Question: In what way does the history help explain the case?
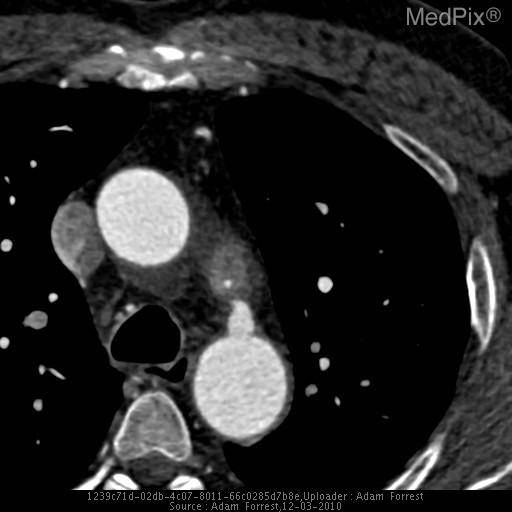
Answer: The patient's history of 56 y.o. man, a commercial airline pilot, presented with with acute onset of severe chest pain, radiating to the back.
PMH: HTN, HLP, Type B (descending aorta) thoracic aortic dissection
FamHx: noncontributory
Meds: Metoprolol, Amlodipine, HCTZ, Atorvastatin, Omeprazole
Allergies: NKDA is key in understanding the case.